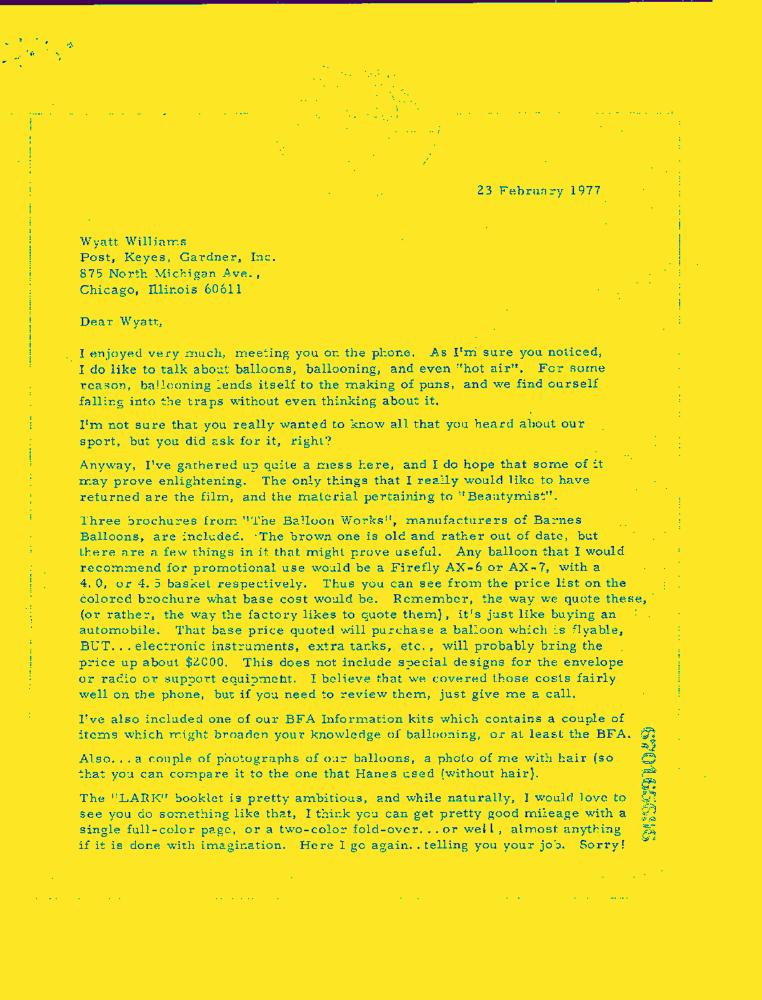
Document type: Letter-Doc